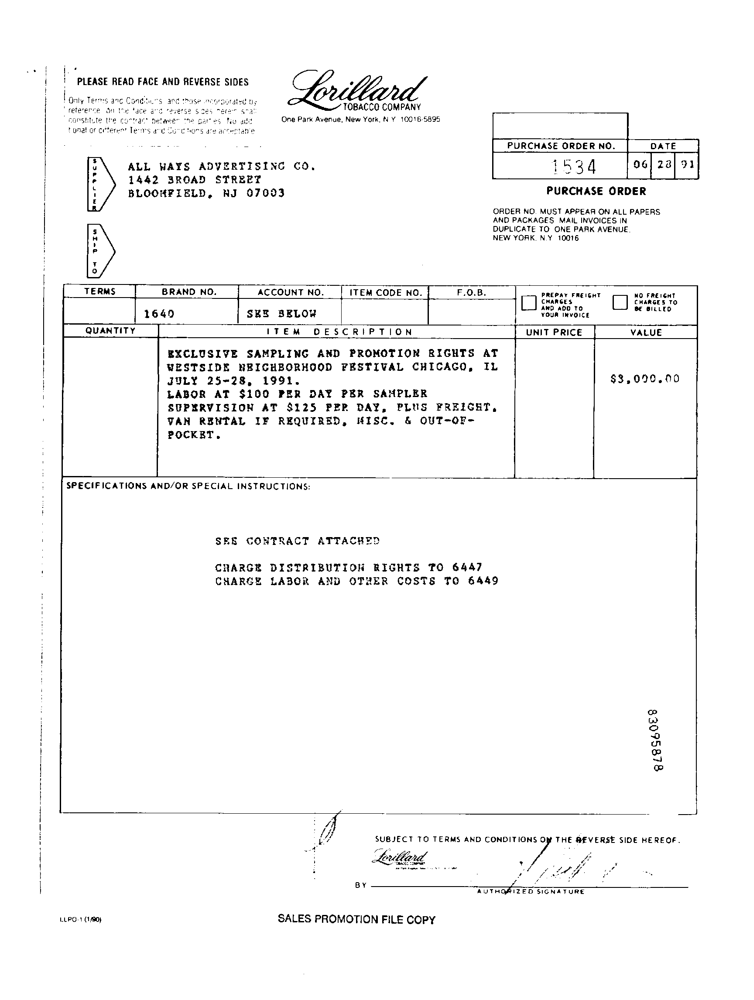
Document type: Invoice